Question: What are the imaging findings?
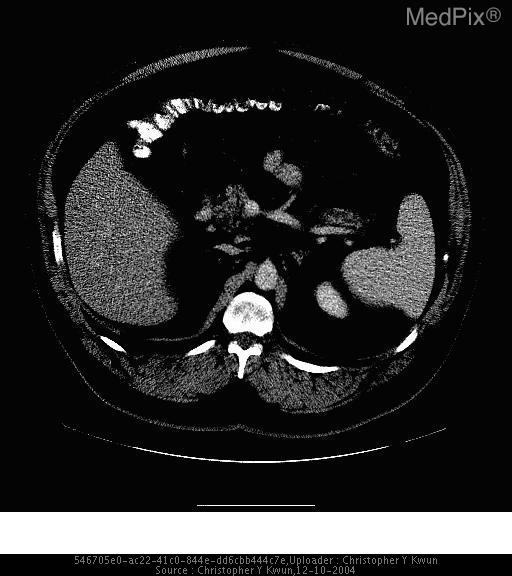
Answer: The imaging shows Film #1: Non-enhanced CT image shows a slightly decreased attenuating focal mass in the pancreatic body with diffuse atrophic changes. Several enlarged peripancreatic lymph nodes are present with the largest measuring 13 mm on short axis diameter.

Film #2: Dynamic contrast-enhanced CT image shows a 2.5 x 4.3 cm unenhancing, hypodense mass in the pancreatic body. No metastases were seen in the liver.

Film #3: Dynamic contrast-enhanced CT image (on liver window) shows a 7 mm obstructed pancreatic duct (arrow) surrounded by contrast-enhanced pancreatic parenchyma seen distal to the pancreatic mass. Film #3: Dynamic contrast-enhanced CT image (on liver window) shows a 7 mm obstructed pancreatic duct (arrow) surrounded by contrast-enhanced pancreatic parenchyma seen distal to the pancreatic mass..